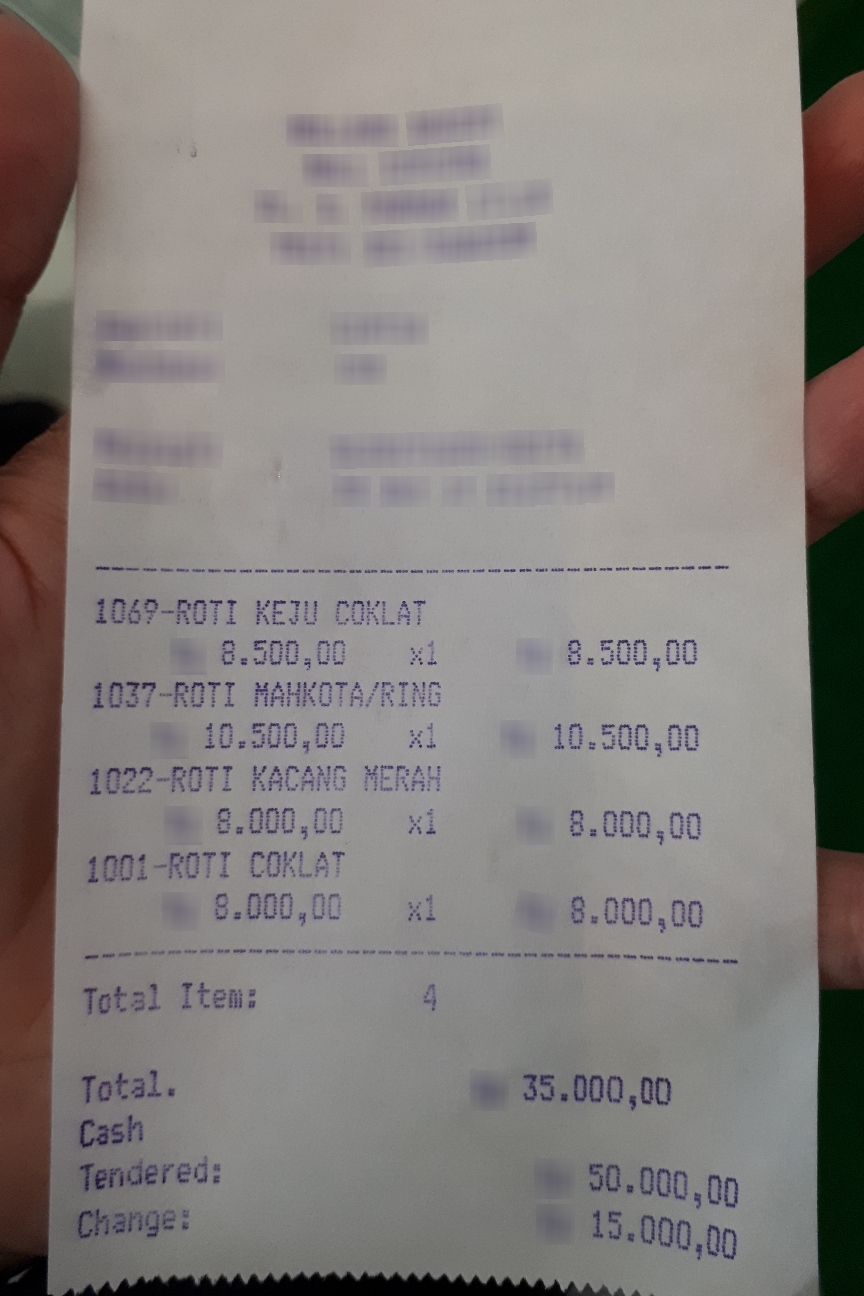
Extraction:
receipt: line_items: name: ROTI KEJU COKLAT
price: 8.500,00
qty: x1
name: ROTI MAHKOTA/RING
price: 10.500,00
qty: x1
name: ROTI KACANG MERAH
price: 8.000,00
qty: x1
name: ROTI COKLAT
price: 8.000,00
qty: x1
total: 35.000,00